Question: In what way does the history help explain the case?
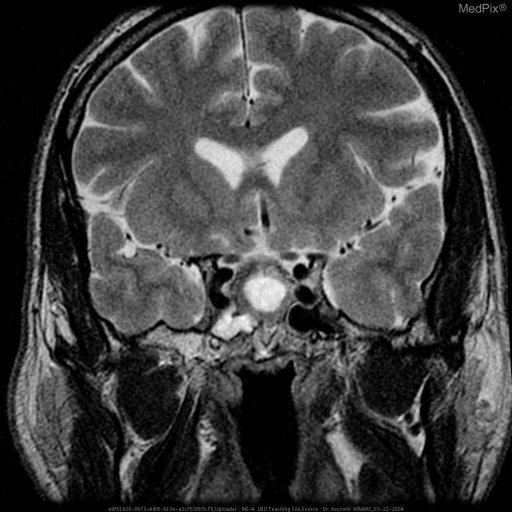
Answer: The patient's history of 53 yo male with acute onset of severe headache is key in understanding the case.